Question: What is the potential diagnosis?
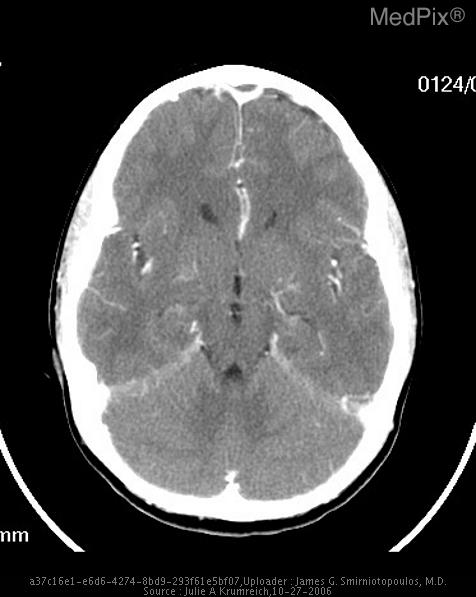
Answer: The possible diagnosis includes Subdural hematoma
Subdural abscess
Epidural hematoma
Epidural abscess.